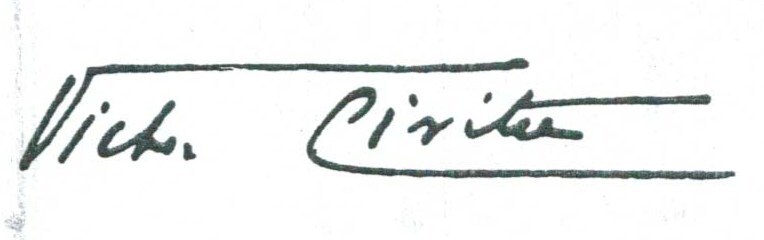
Signature of: victor civita